Question: In what way does the history help explain the case?
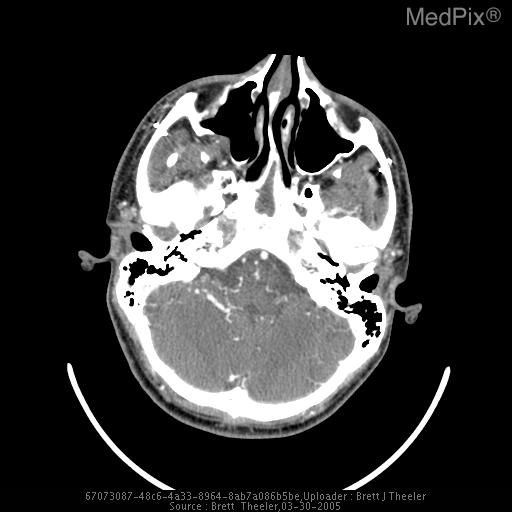
Answer: The patient's history of 20 y/o male inside HUM-V when hit with an RPG (rocket propelled grenade). is key in understanding the case.